Question: What is the main concern?
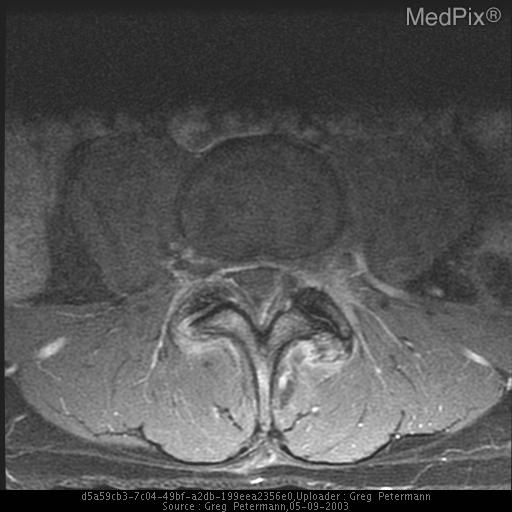
Answer: The findings suggest non enhancing cystic lesion, hypointense signal on T1 and hyperintense on T2 adjacent to a degenerative facet. multiple MRI images showing nonenhancing cystic mass adjacent to degenerative facets. The patient might have a history of back pain and left radicular sx.